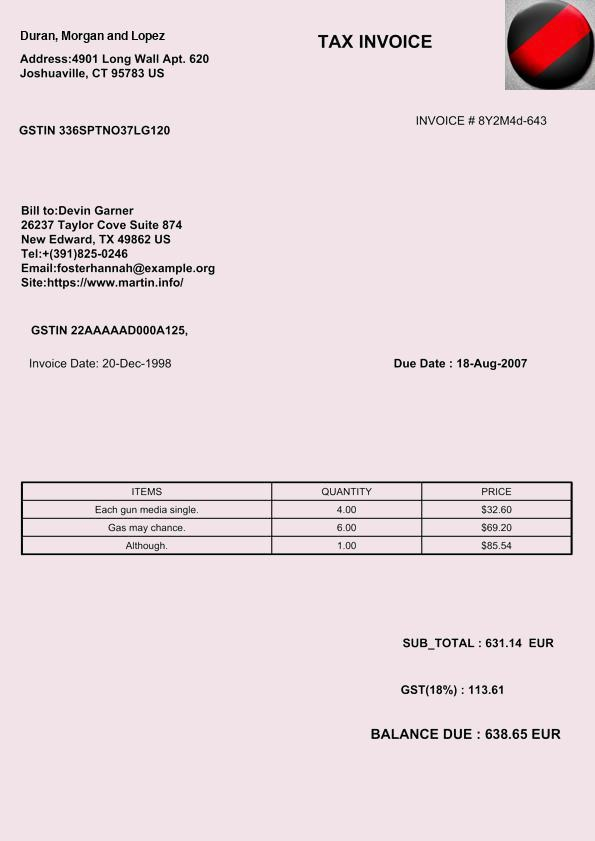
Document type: Invoice